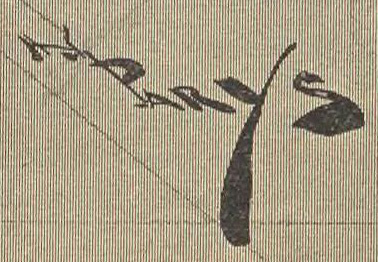
Signature of: a de parys